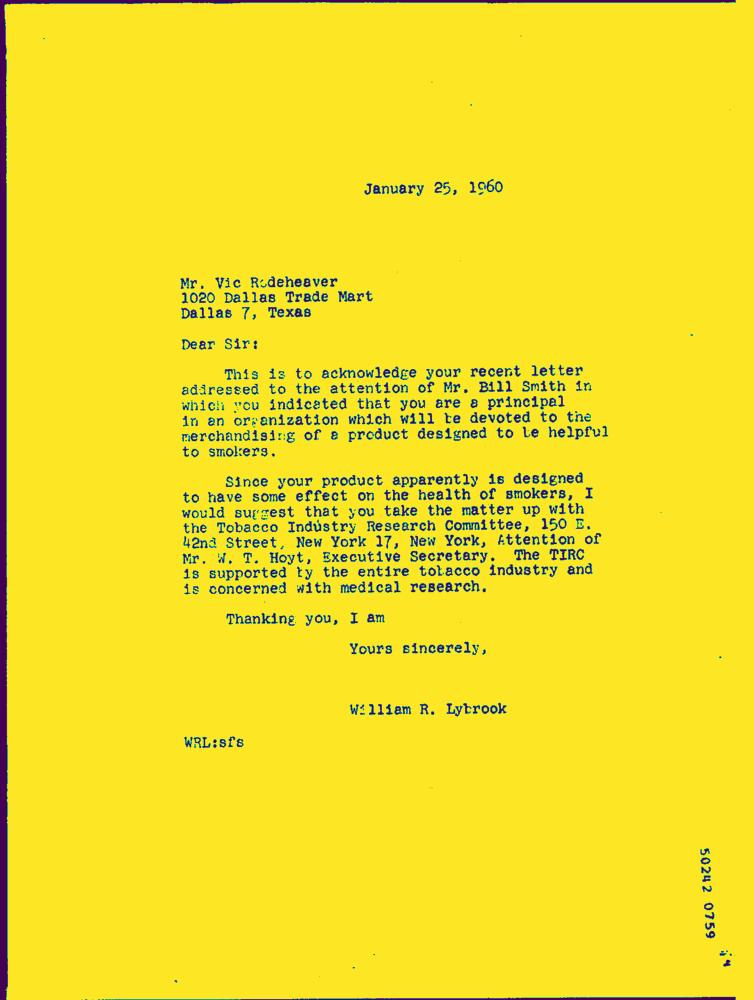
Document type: Letter-Doc